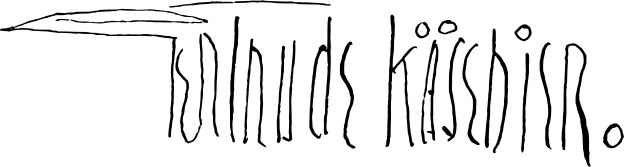
Signature of: gertrude käsebier